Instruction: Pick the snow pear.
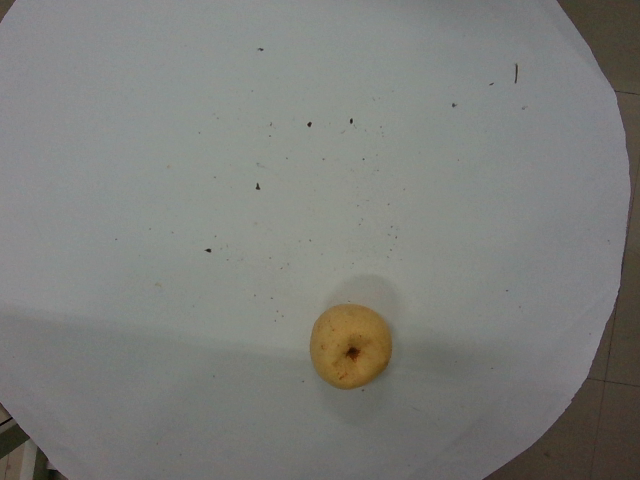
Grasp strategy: vertical